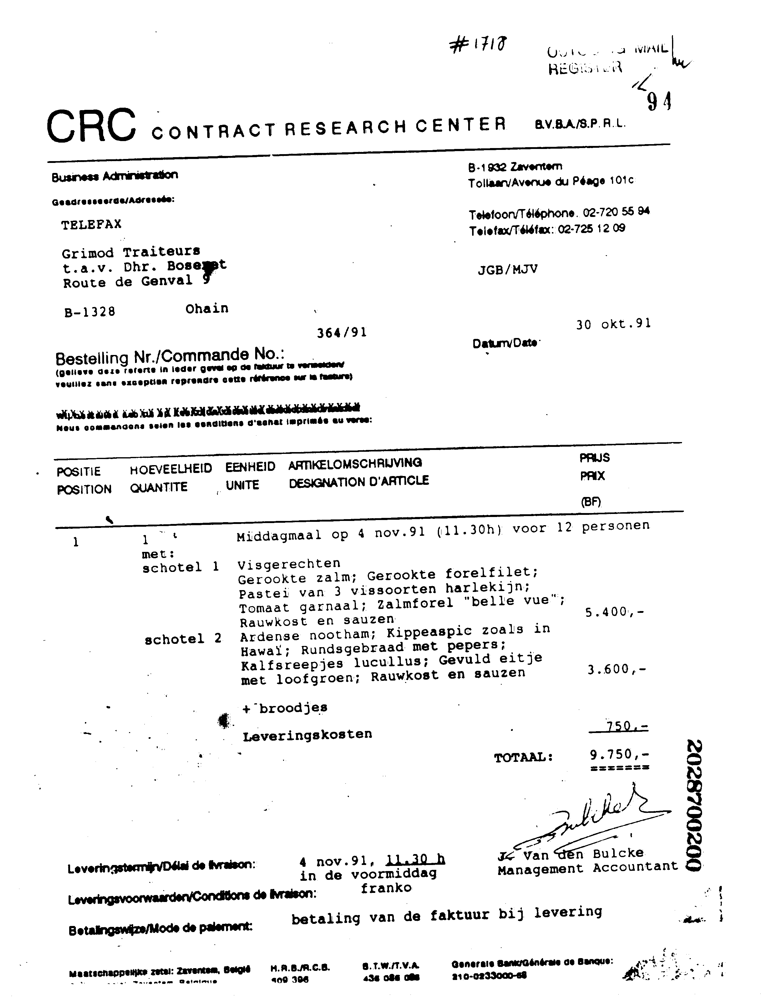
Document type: Invoice